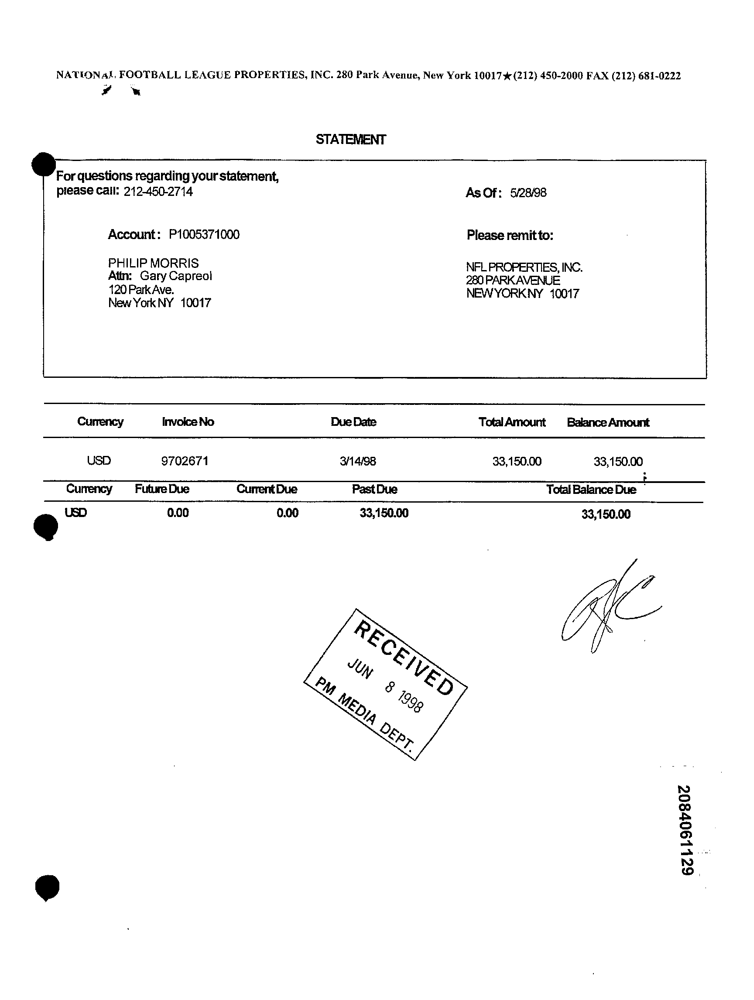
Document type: Invoice